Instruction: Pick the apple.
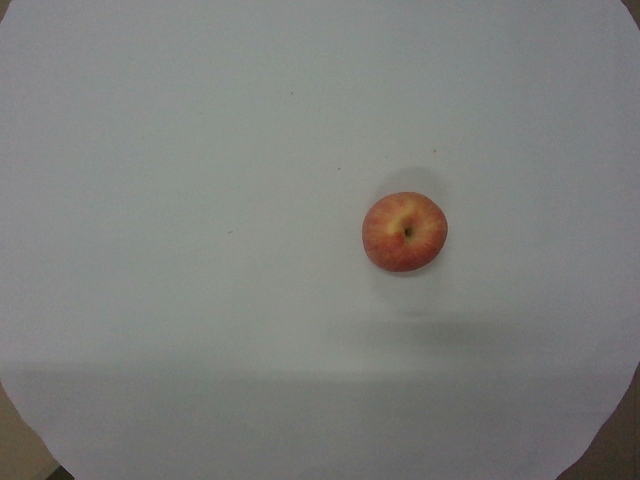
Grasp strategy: vertical